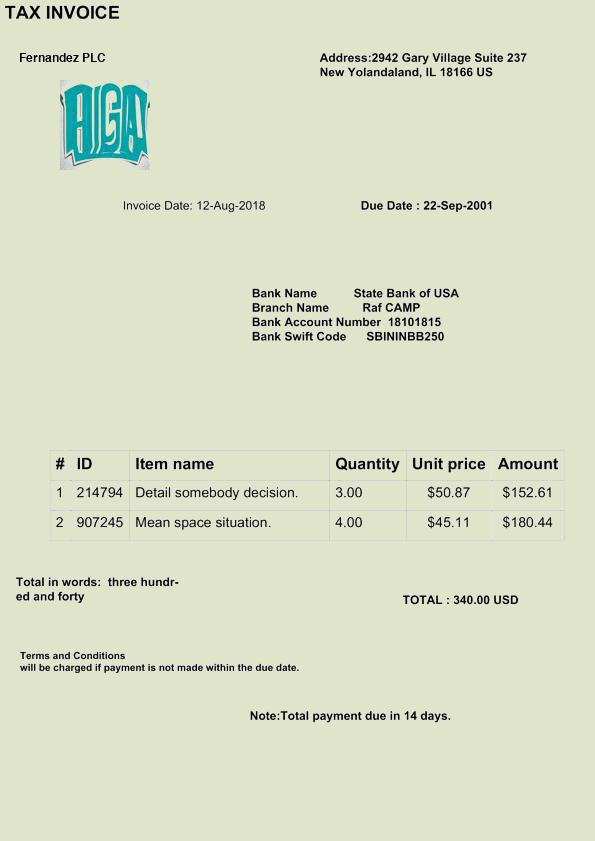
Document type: Invoice